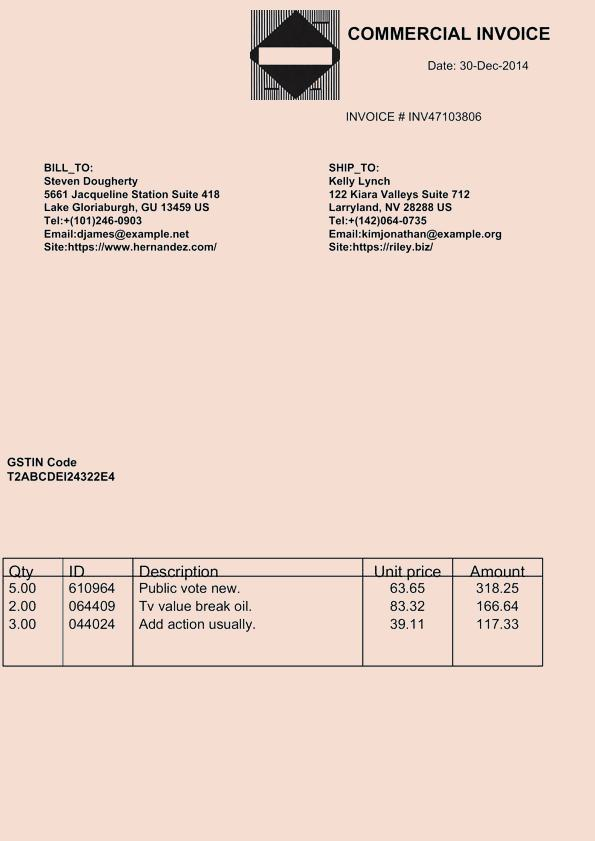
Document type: Invoice